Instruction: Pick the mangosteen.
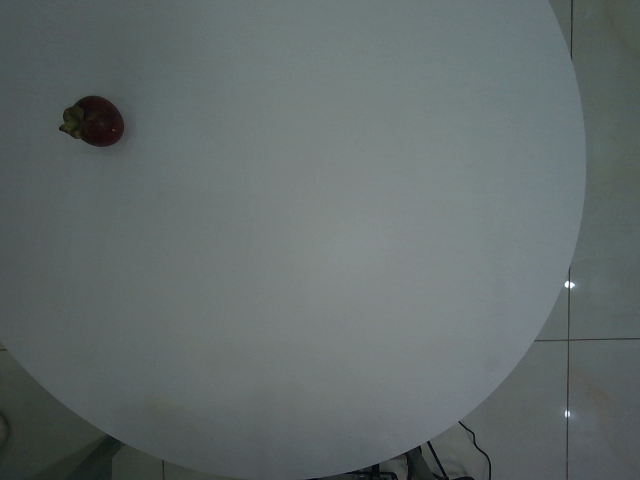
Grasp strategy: vertical